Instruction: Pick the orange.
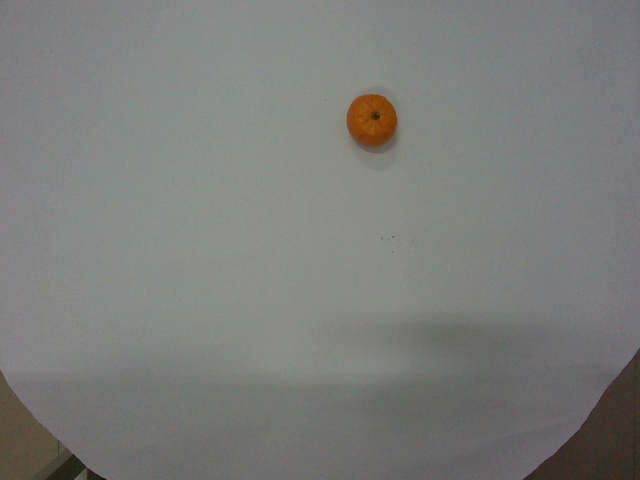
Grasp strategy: vertical